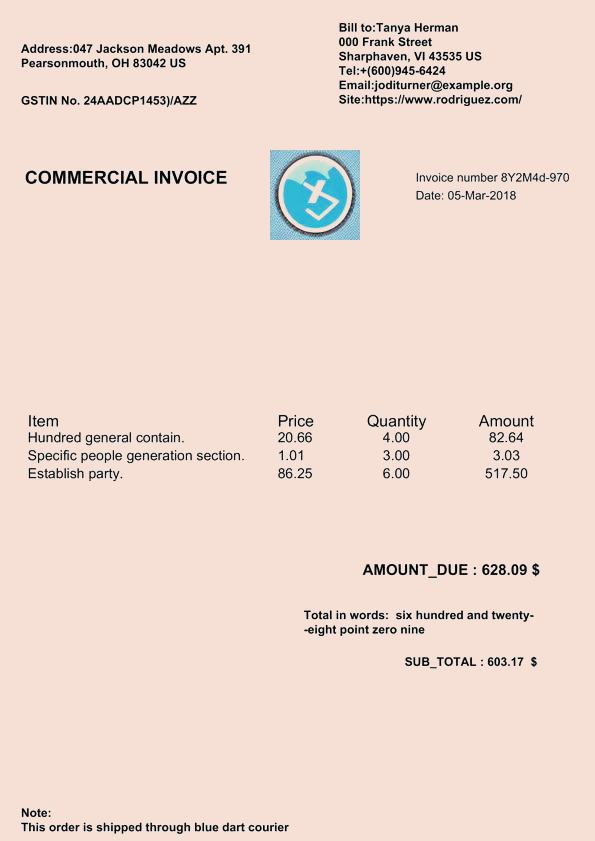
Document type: Invoice